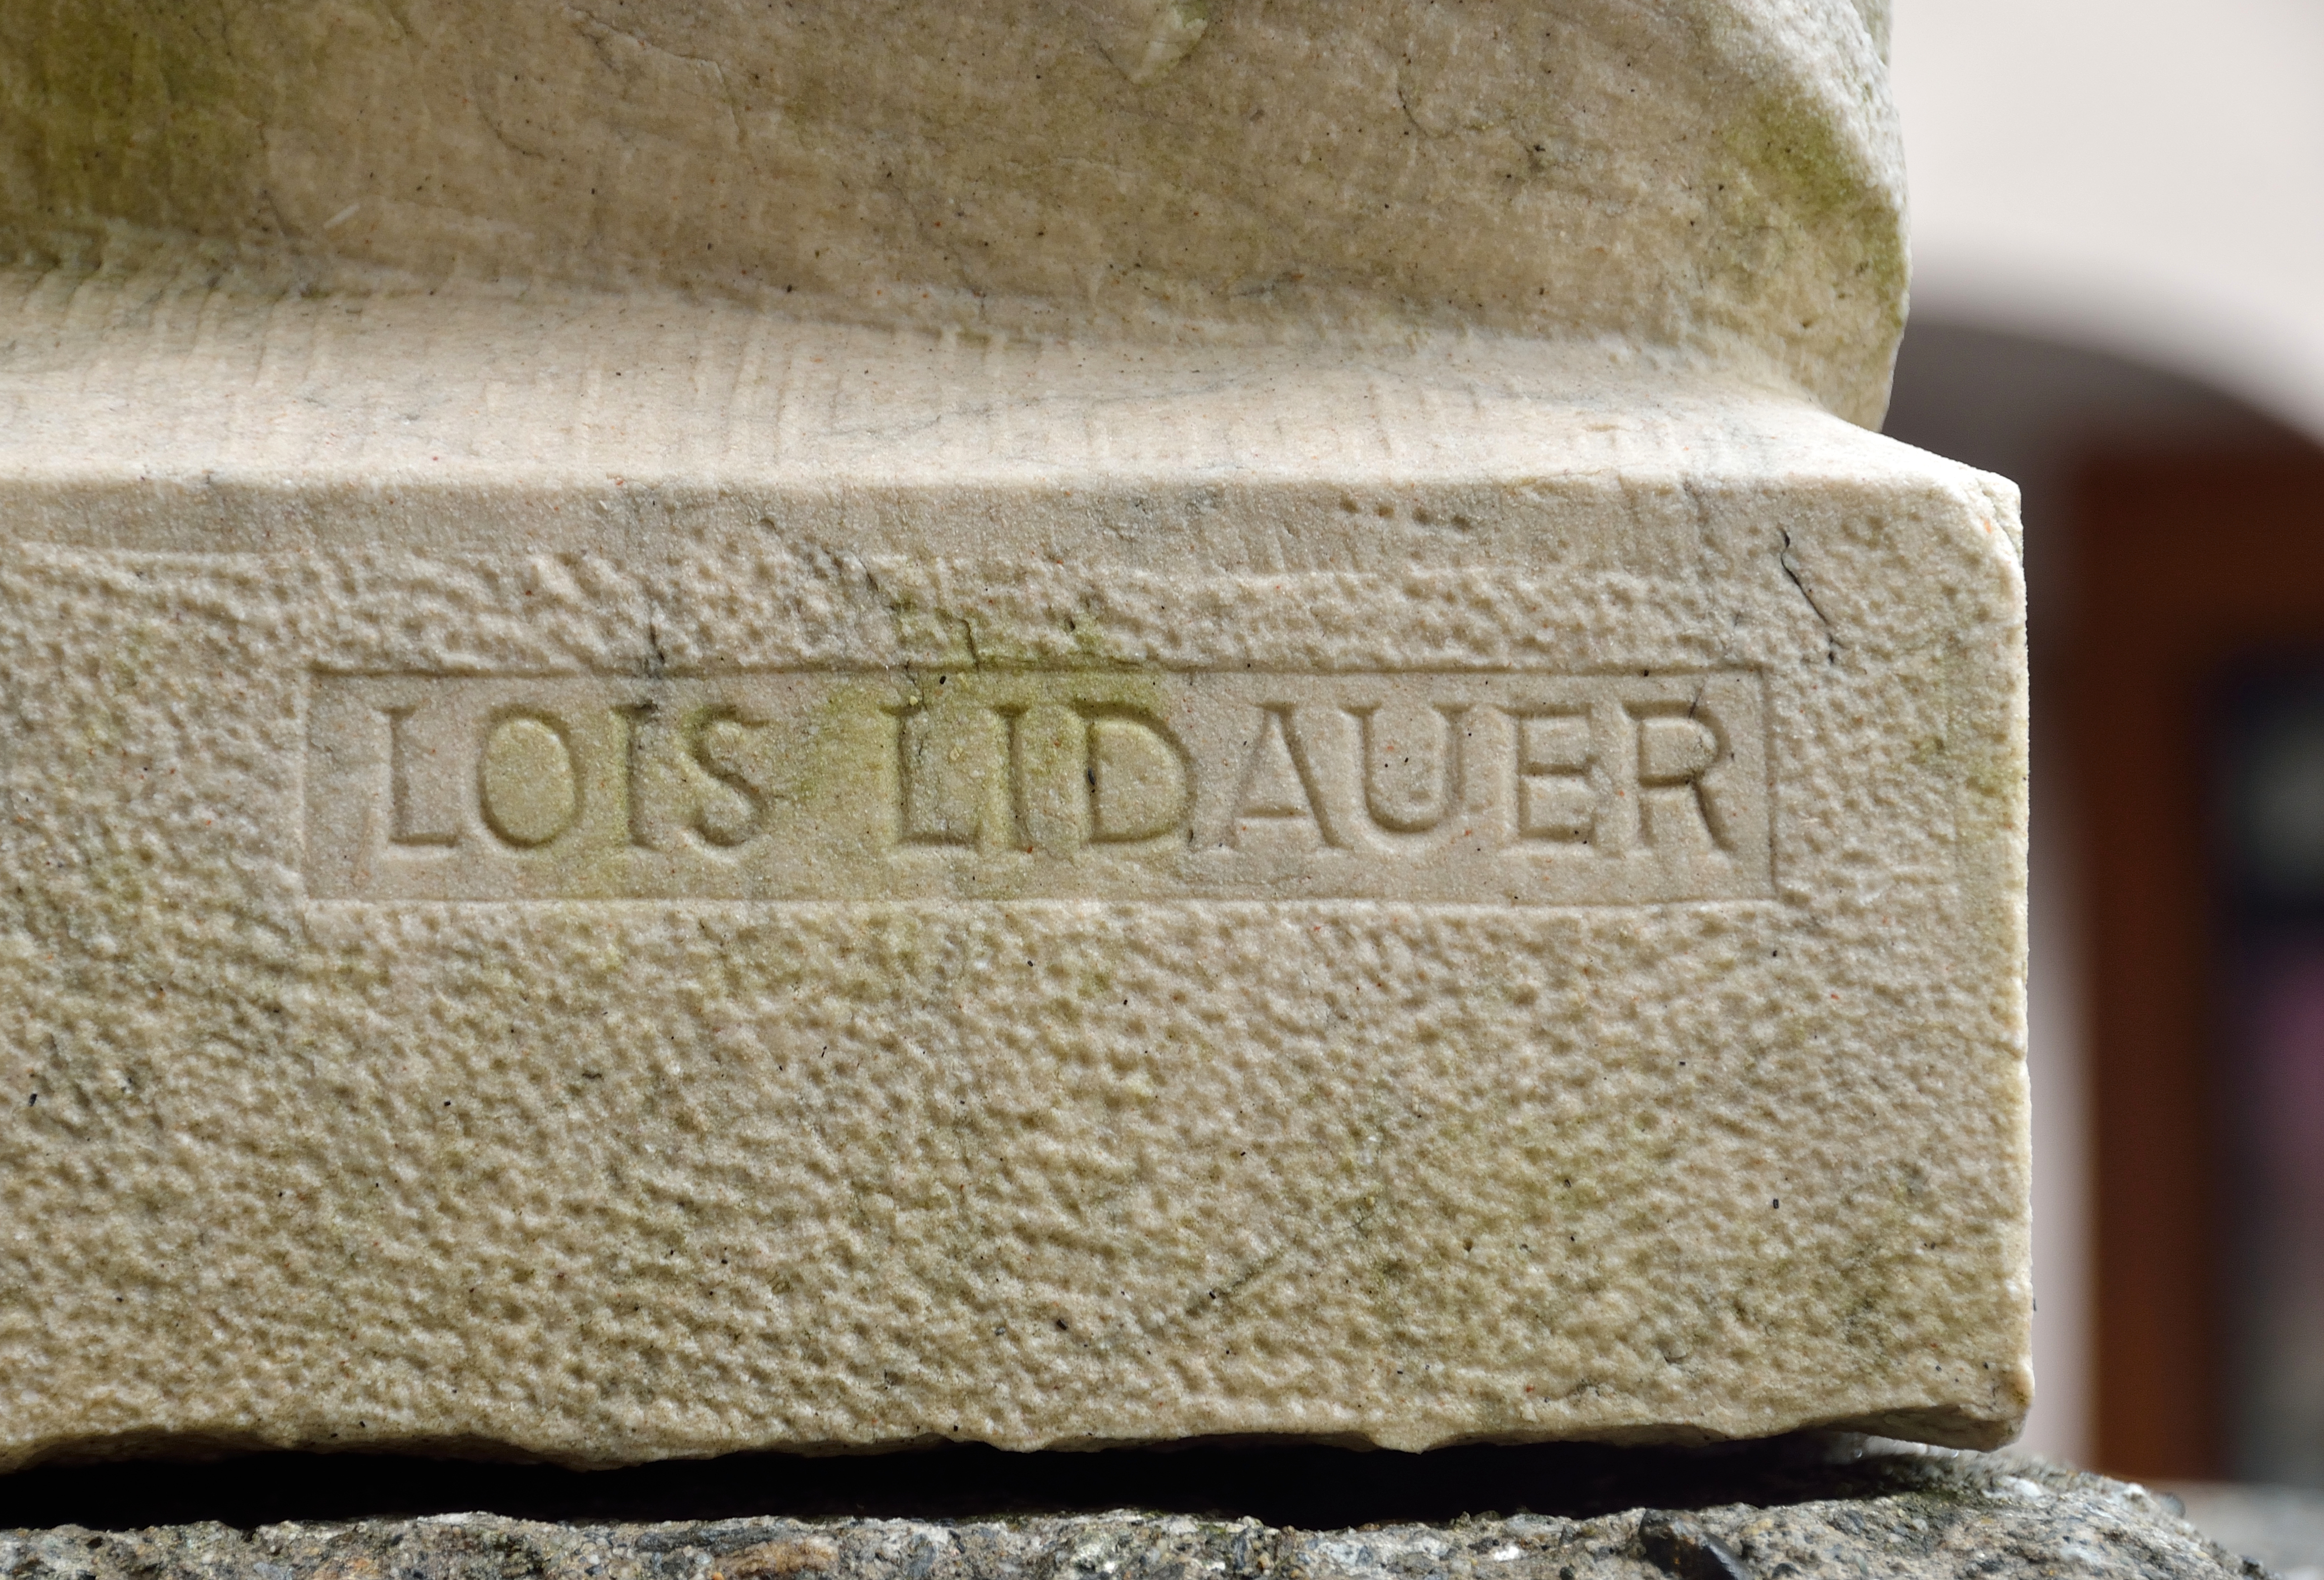
Signature of: alois lidauer